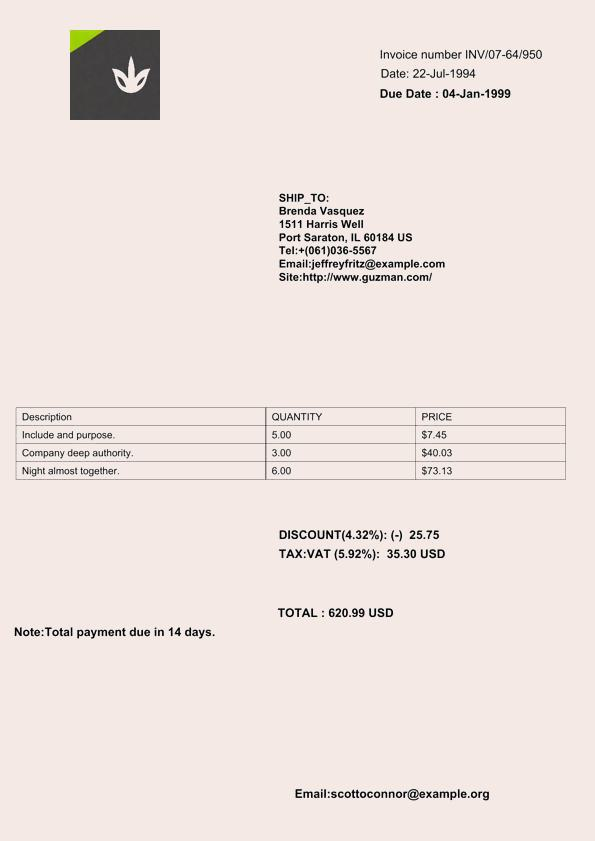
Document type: Invoice